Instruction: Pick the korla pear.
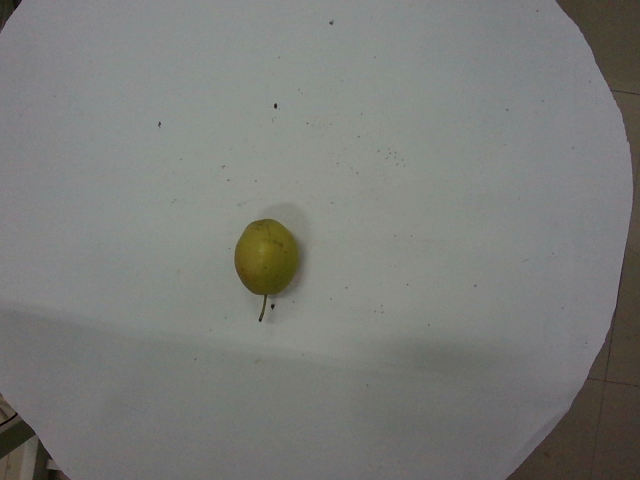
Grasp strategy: vertical